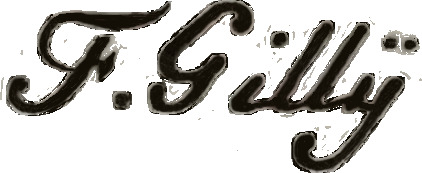
Signature of: friedrich gilly